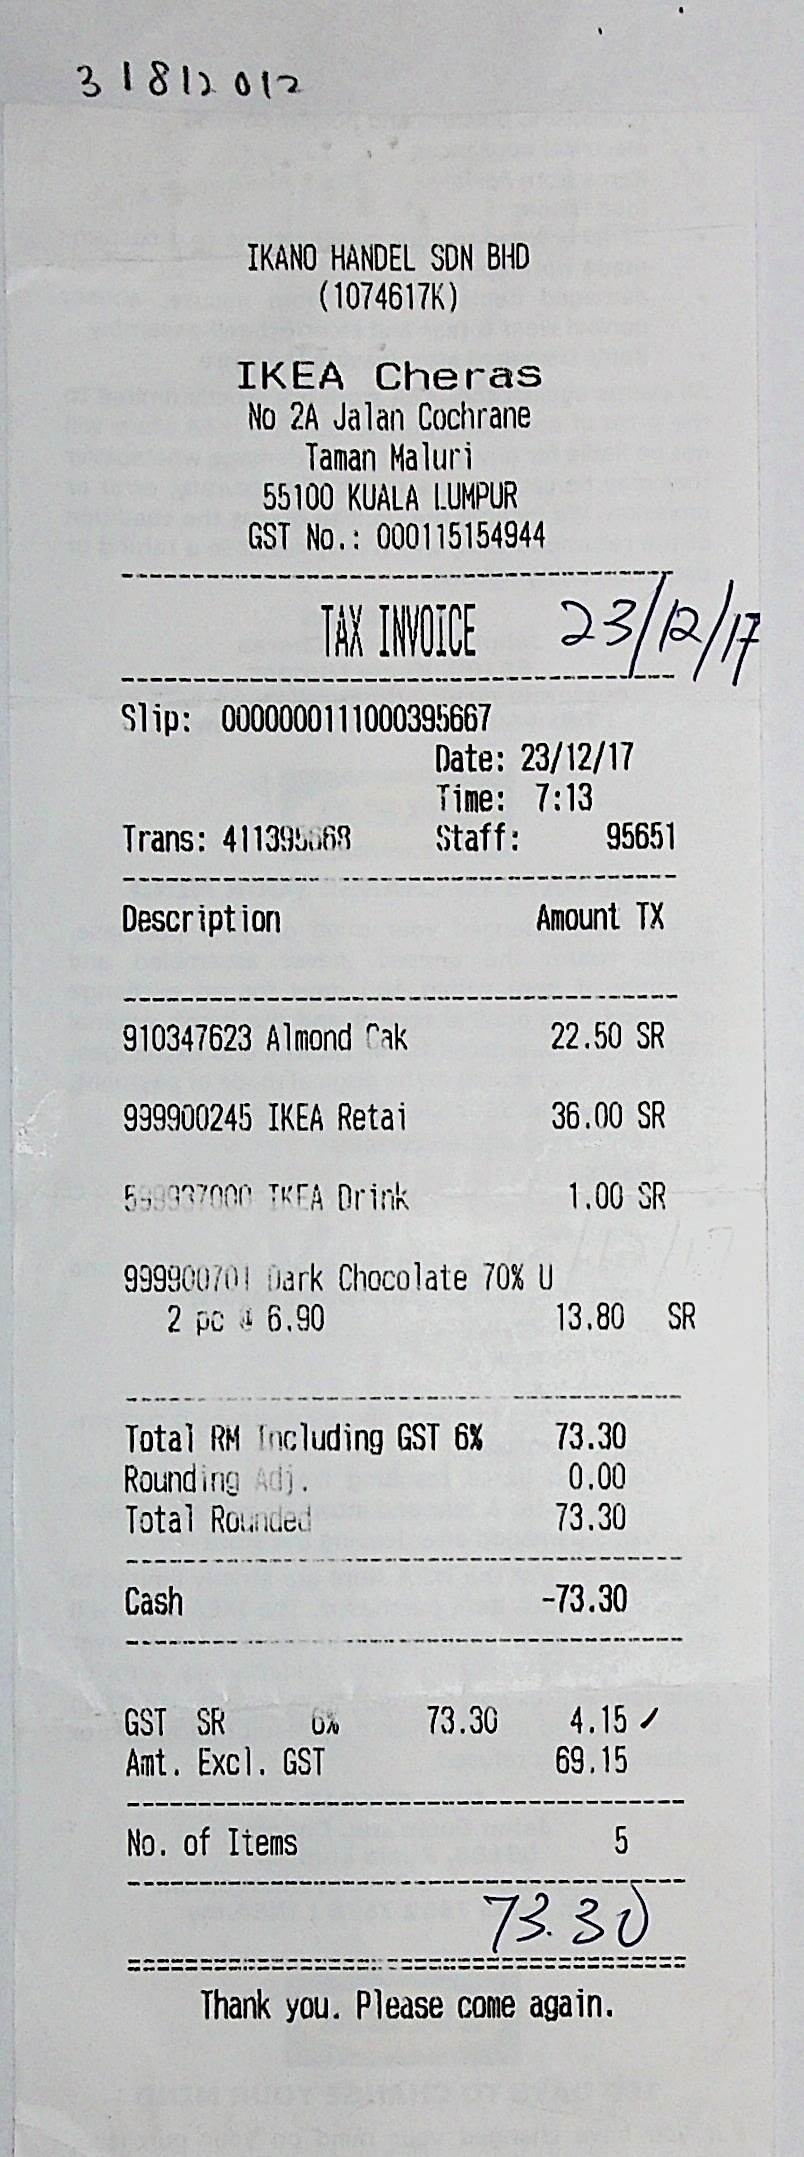
IKANO HANDEL SDN BHD
(1074617K)
IKEA CHERAS
NO 2A JALAN COCHRANE
TAMAN MALURI
55100 KUALA LUMPUR
GST NO.: 000115154944
TAX INVOICE
SLIP: 0000000111000395667
DATE: 23/12/17
TIME: 7:13
TRANS: 411395668
STAFF:
95651
DESCRIPTION
AMOUNT TX
910347623 ALMOND CAK
22.50 SR
999900245 IKEA RETAI
36.00 SR
599937000 IKEA DRINK
1.00 SR
999900701 DARK CHOCOLATE 70% U
2 PC @ 6.90
13.80
SR
TOTAL RM INCLUDING GST 6%
73.30
ROUNDING ADJ.
0.00
TOTAL ROUNDED
73.30
CASH
-73.30
GST
6%
73.30
4.15
AMT. EXCL. GST
69.15
NO. OF ITEMS
5
THANK YOU. PLEASE COME AGAIN.
SR